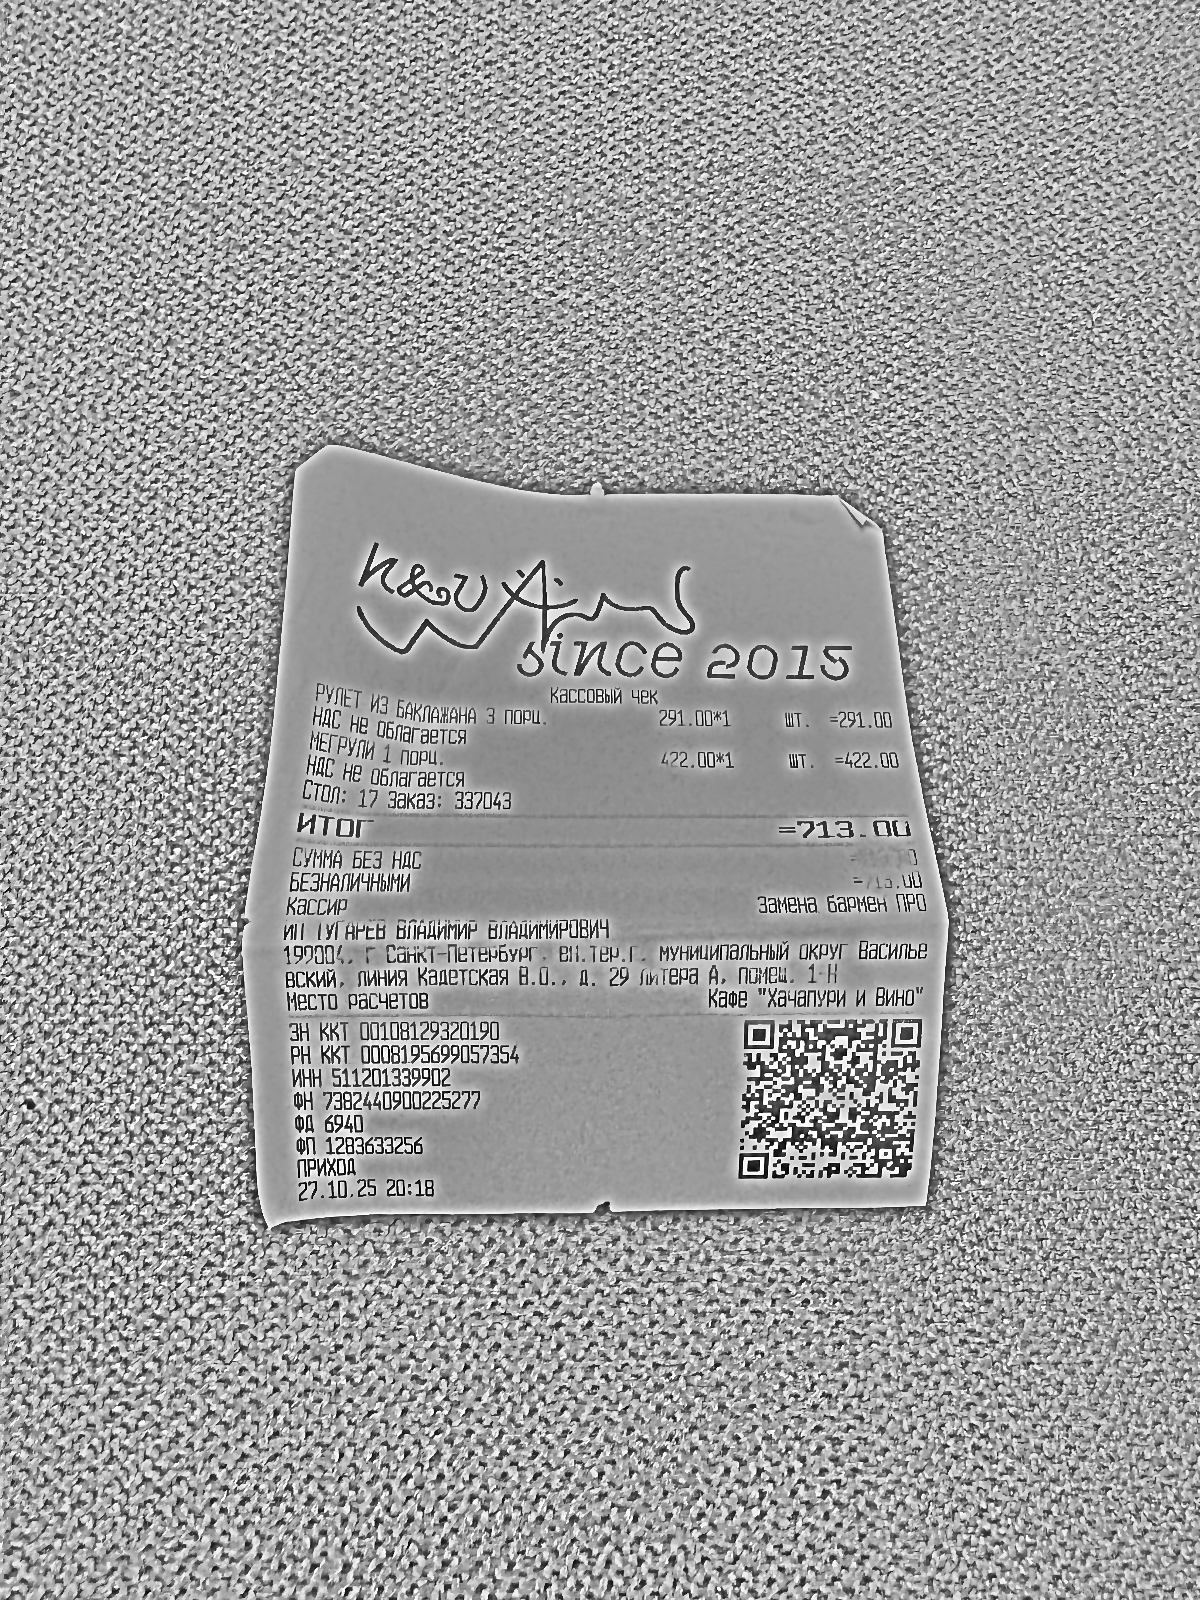
Продавец: ИП ТУГАРЕВ ВЛАДИМИР ВЛАДИМИРОВИЧ
ИНН: 511201339902
Дата: 27.10.25
Товары: РУЛЕТ ИЗ БАКЛАЖАНА 3 ПОРЦ.; МЕГРУЛИ 1 ПОРЦ.
Количество: 1; 1
Цена: 291.00; 422.00
Сумма: 291.00; 422.00
Итого: 713.00